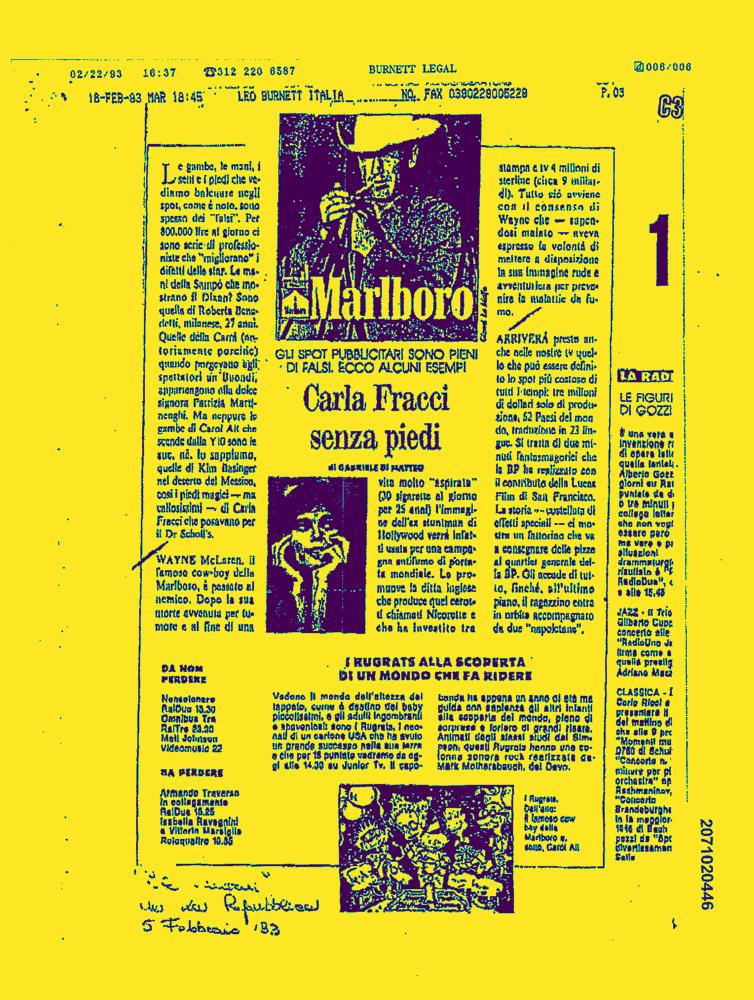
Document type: News-Article